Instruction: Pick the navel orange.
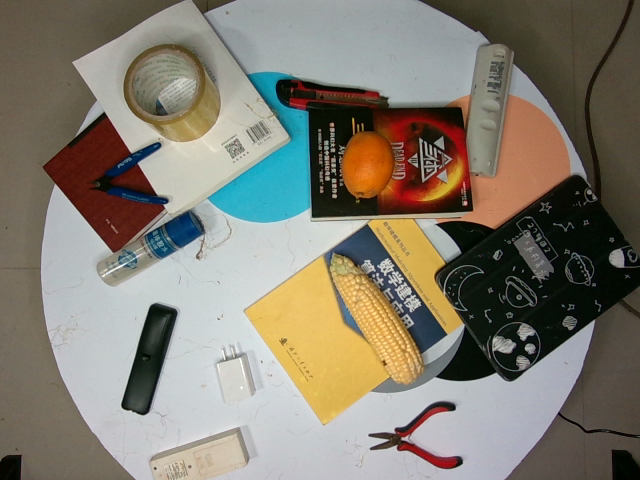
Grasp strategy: vertical